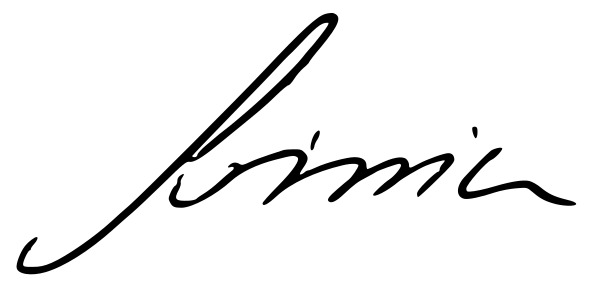
Signature of: andrzej sośnierz